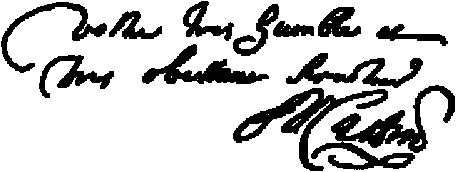
Signature of: jean vincent d abbadie de saint castin